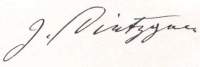
Signature of: joseph dietzgen